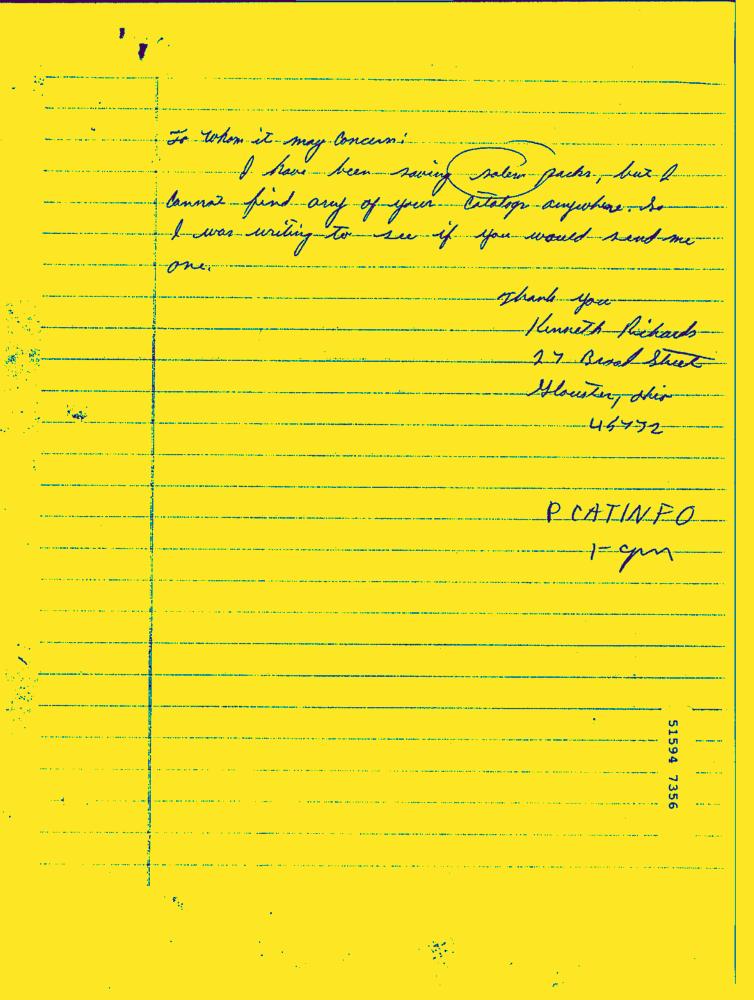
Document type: Hand-Written